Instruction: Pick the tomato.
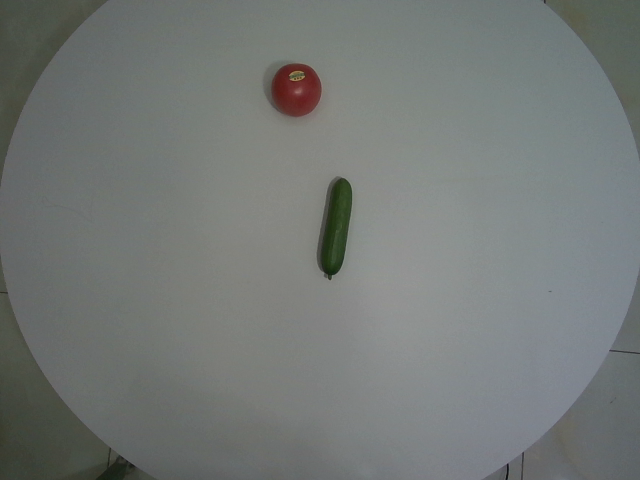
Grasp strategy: vertical